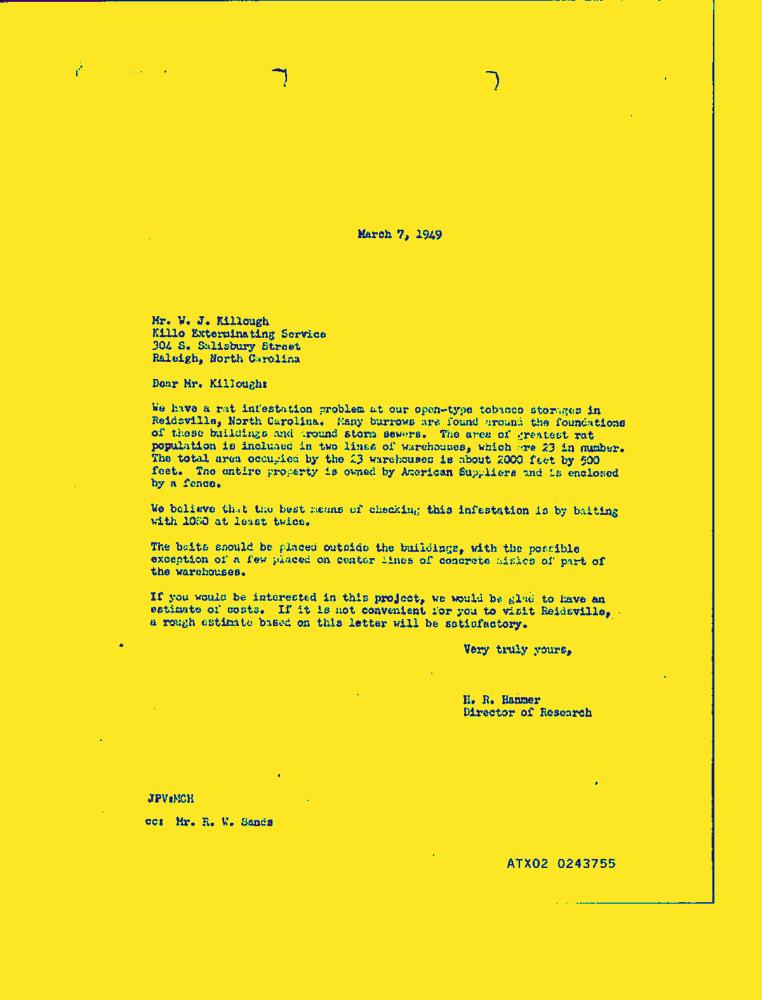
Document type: Letter-Doc